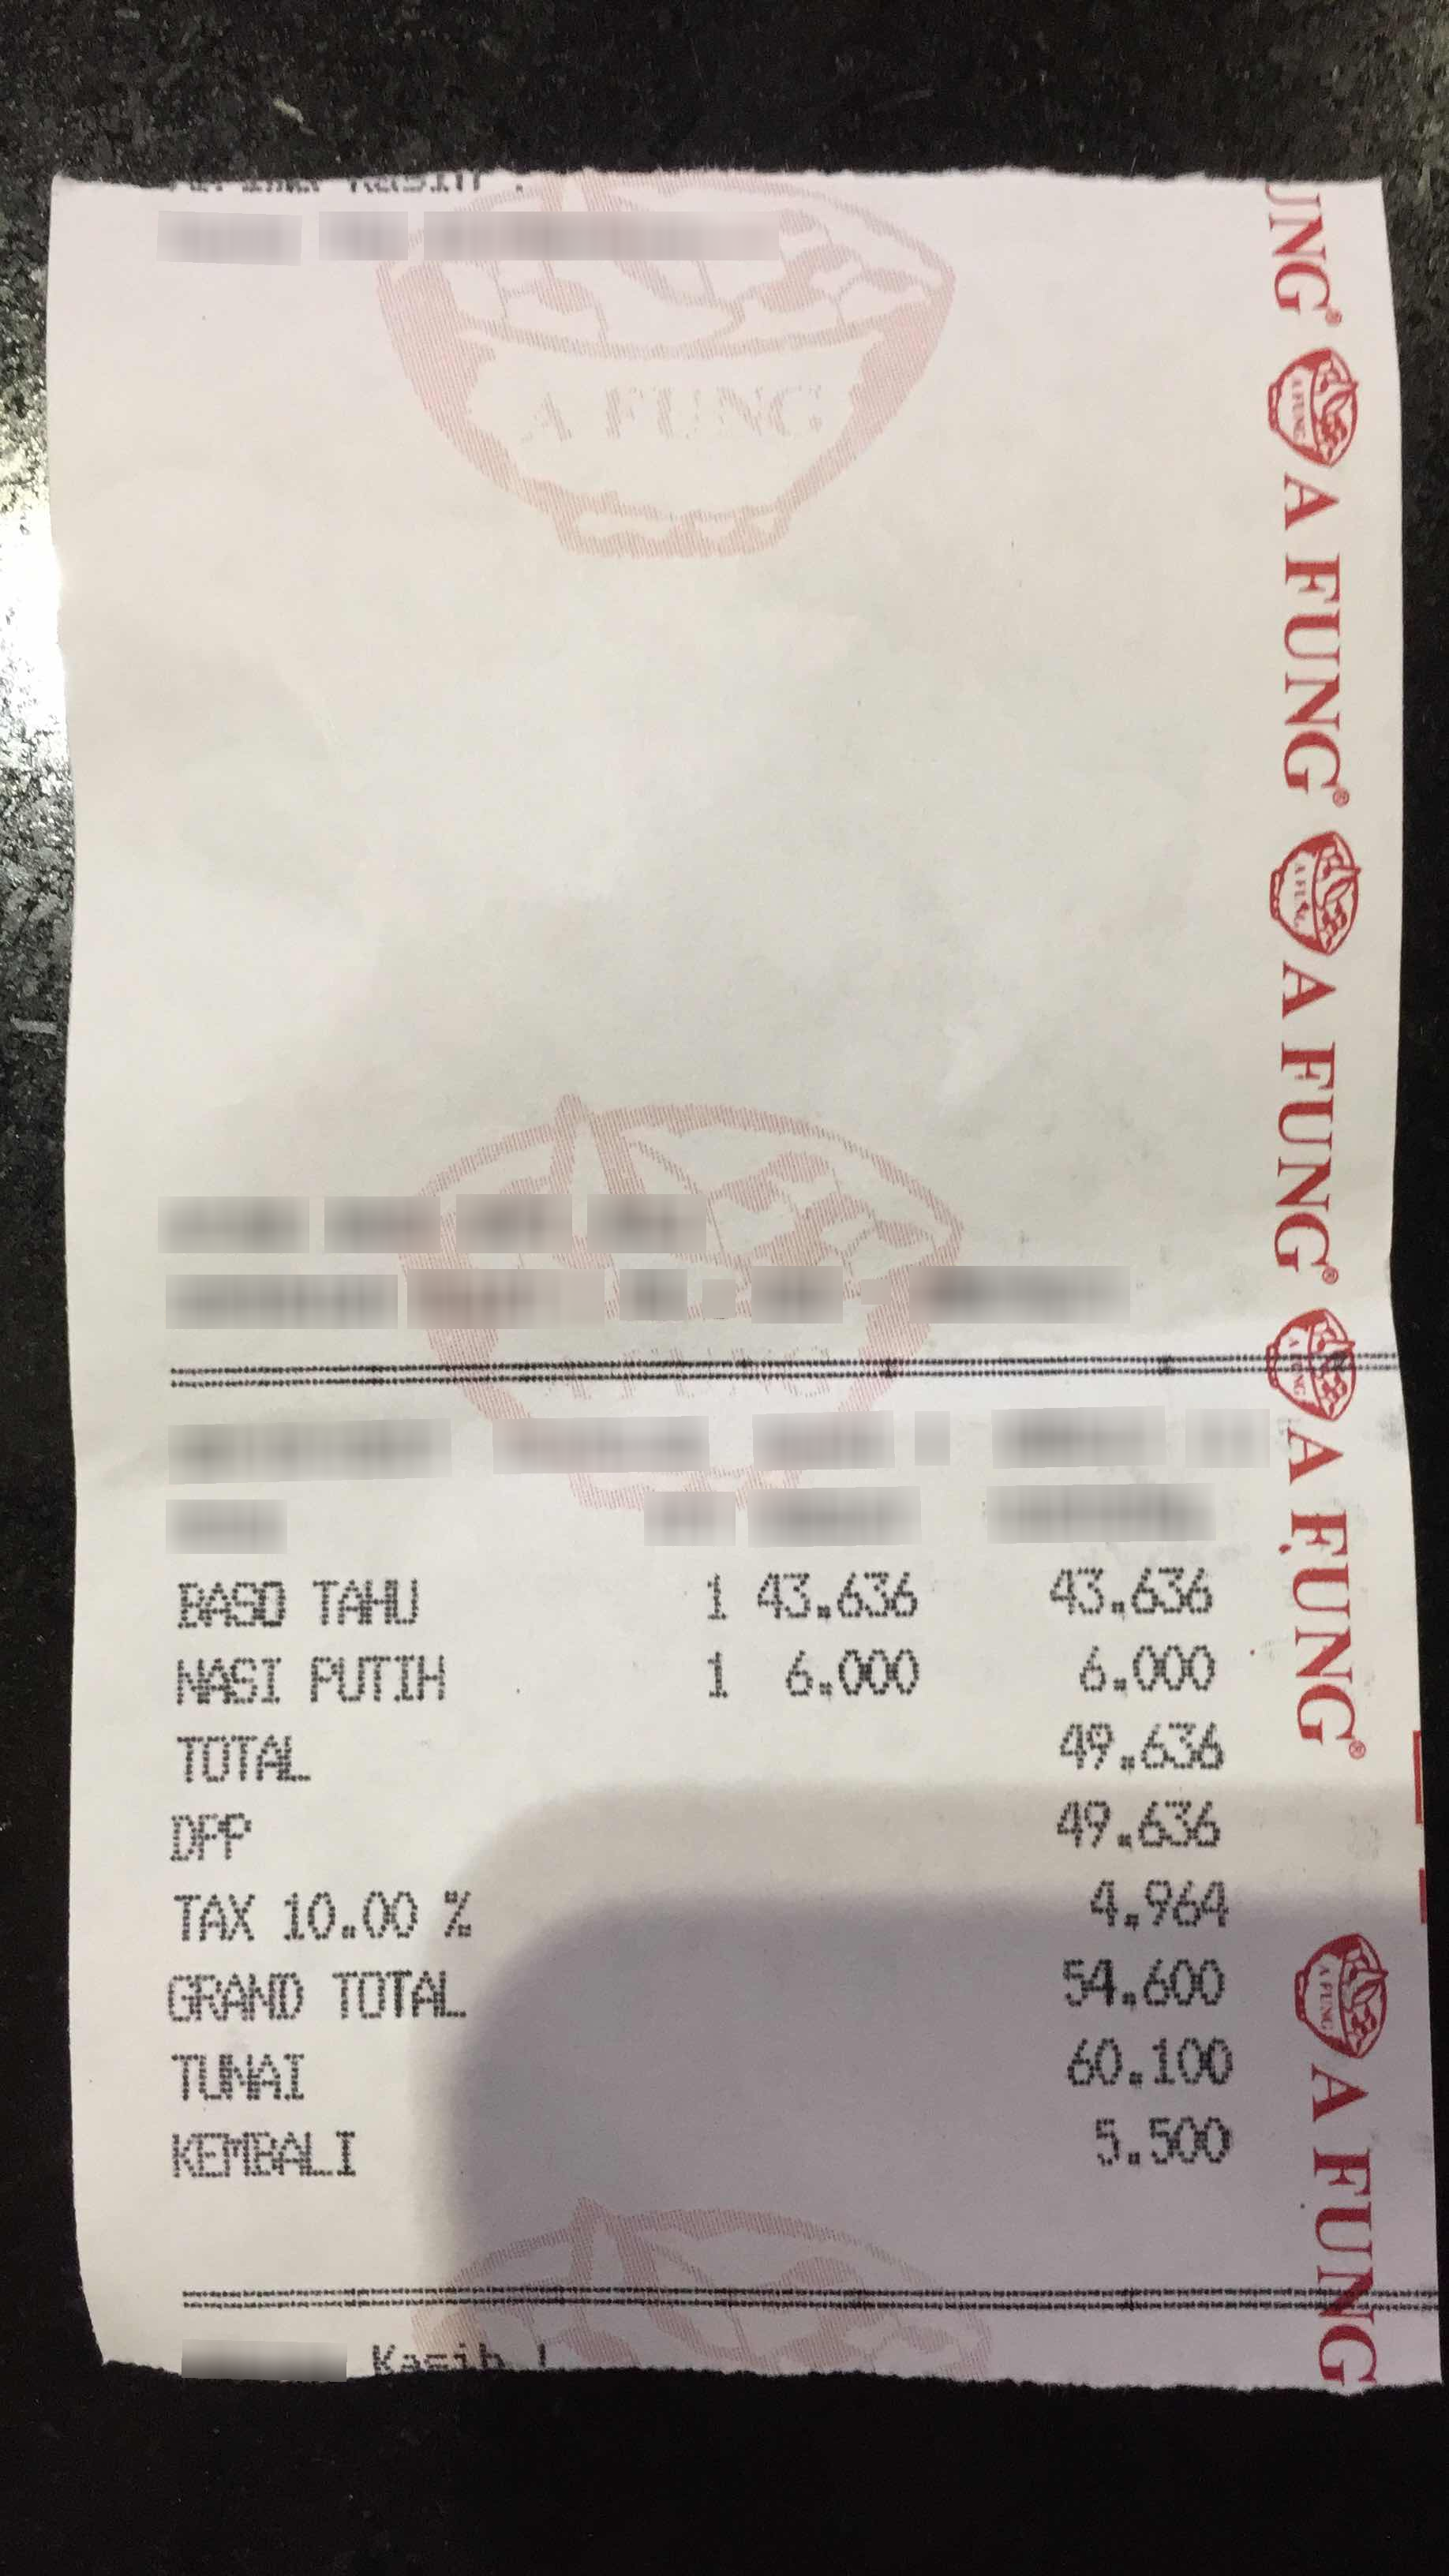
Number of items: 2
Subtotal: 49.636 49.636
Tax: 4.964
Total: 54.600
OCR text regions:
text: DPP
text: 49.636
text: BASO
text: TAHU
text: 1
text: 43.636
text: 43.636
text: NASI
text: PUTIH
text: 1
text: 6.000
text: 6.000
text: TOTAL
text: 49.636
text: TAX
text: 10.00
text: %
text: 4.964
text: GRAND
text: TOTAL
text: 54.600
text: TUNAI
text: 60.100
text: KEMBALI
text: 5.500